Question: What is the property identification or parcel number listed?
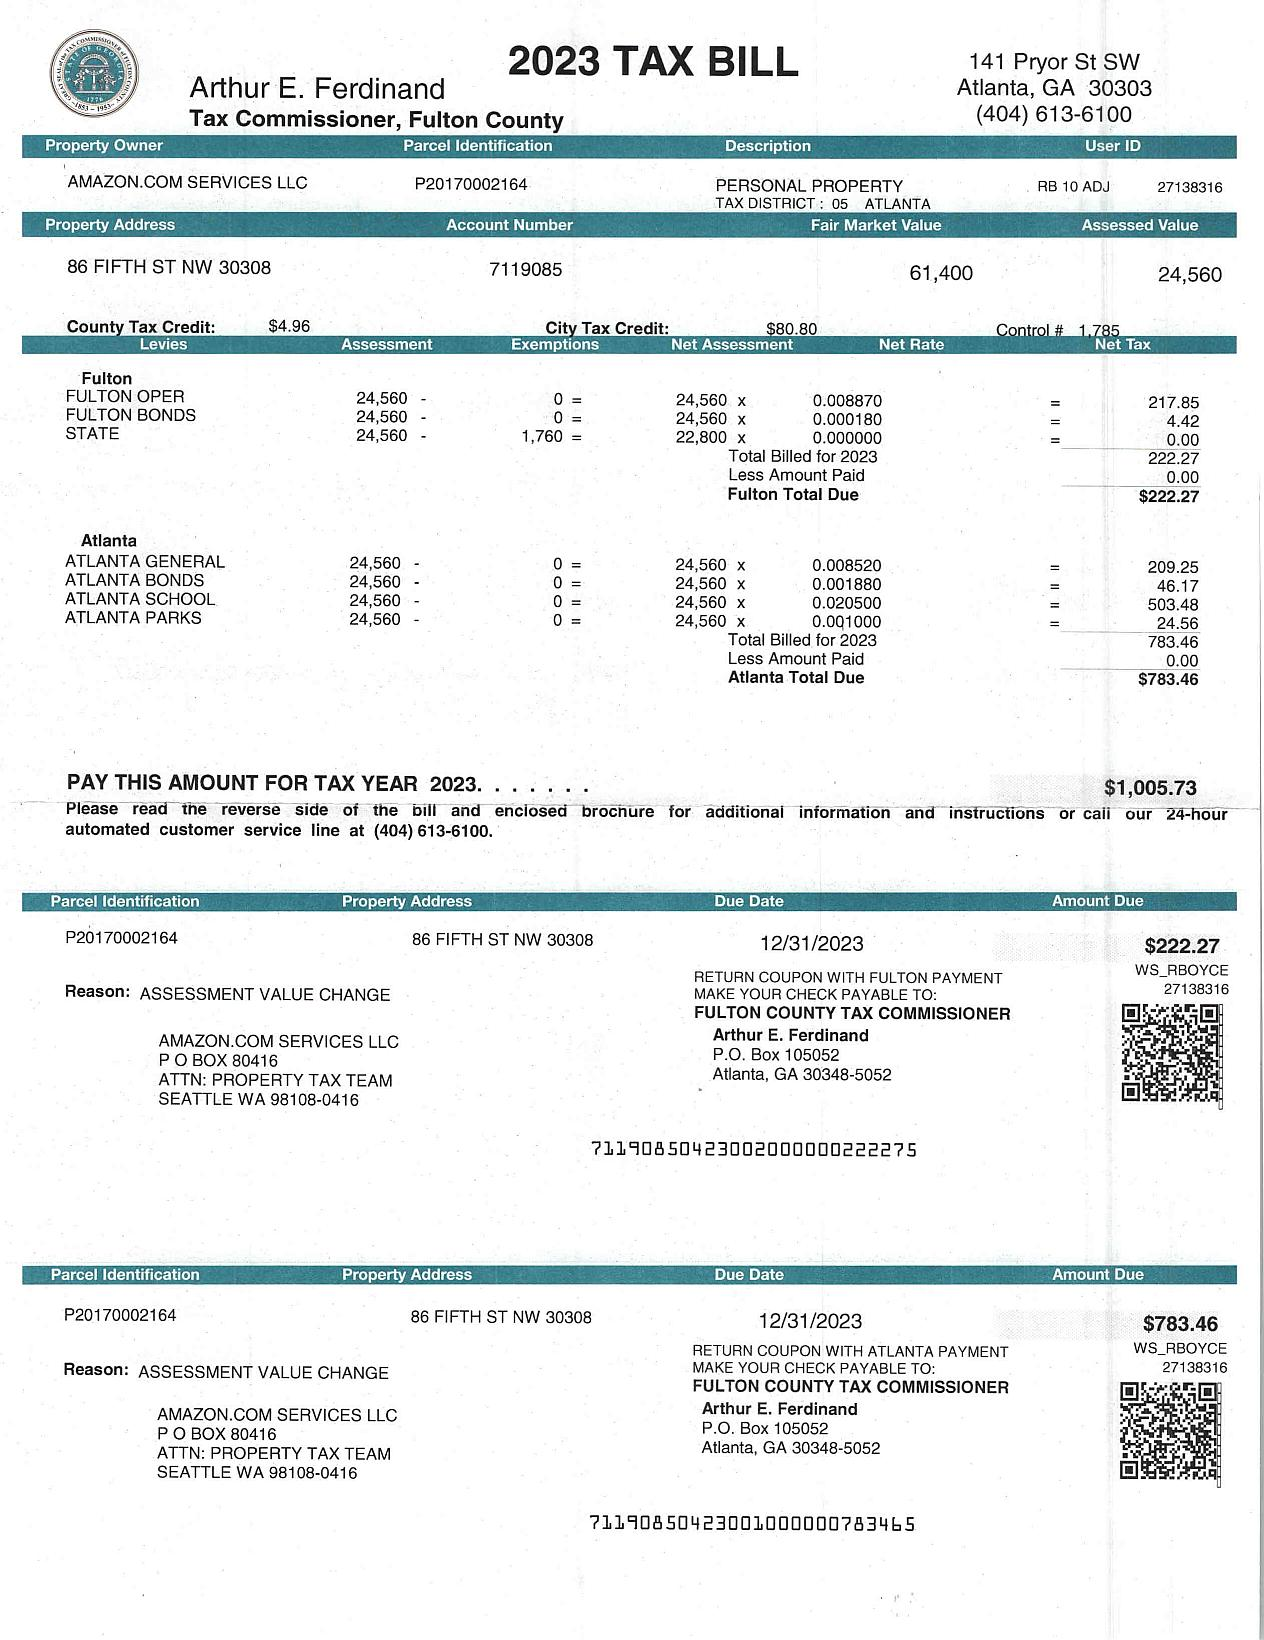
Answer: "P20170002164"